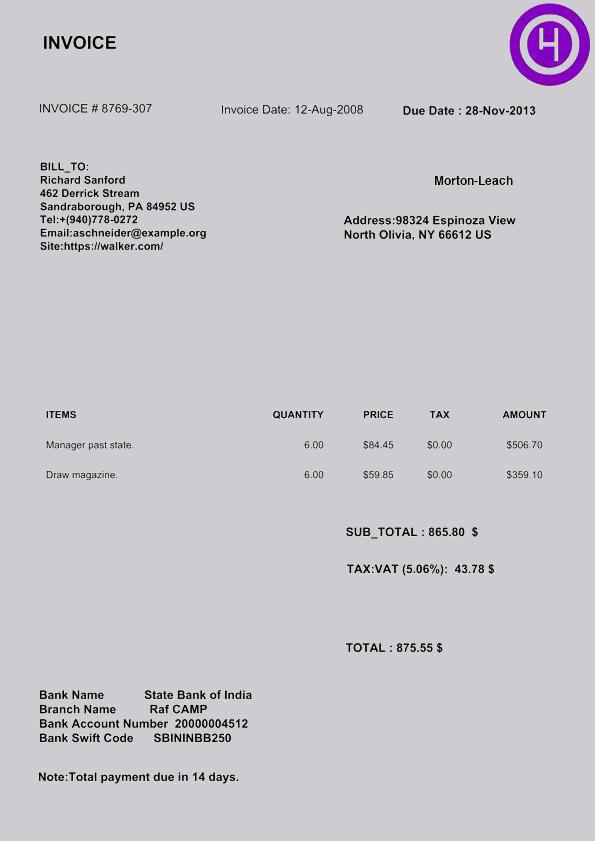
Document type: Invoice